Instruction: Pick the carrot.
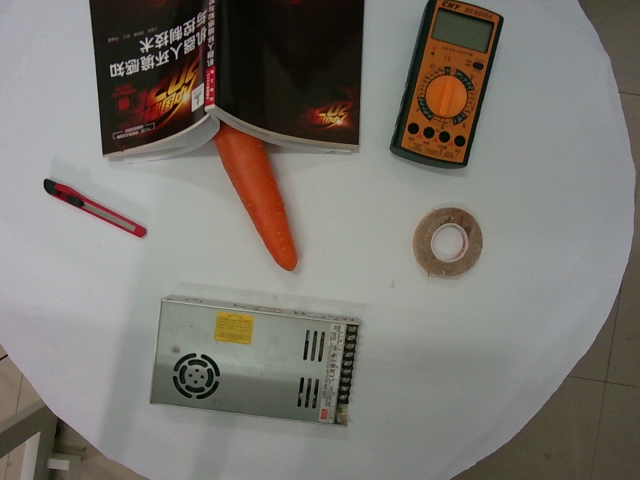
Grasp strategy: vertical